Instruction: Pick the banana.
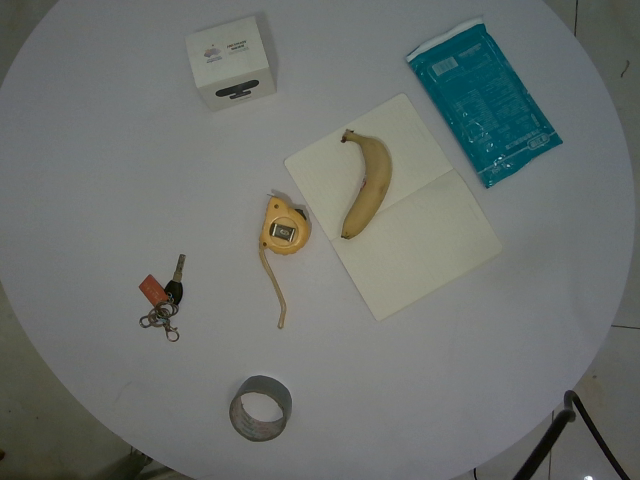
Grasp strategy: vertical